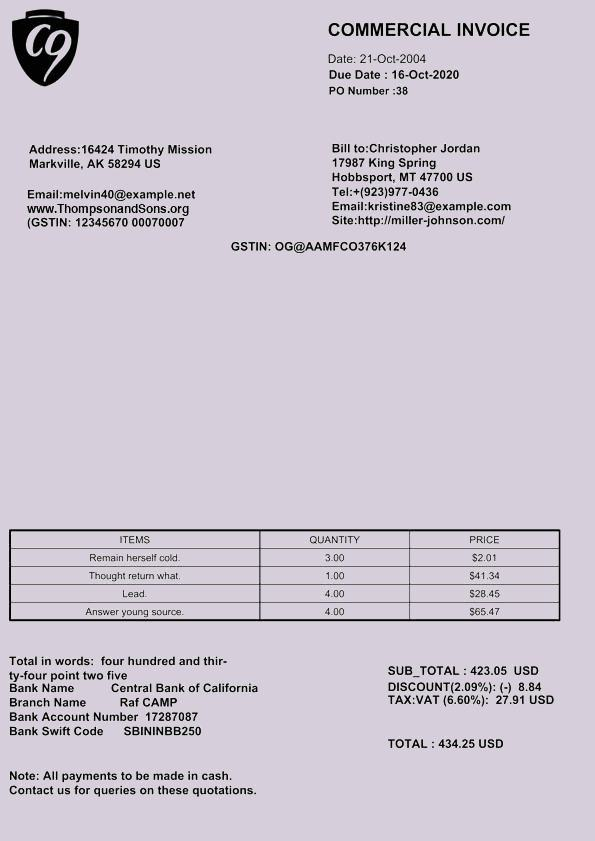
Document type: Invoice